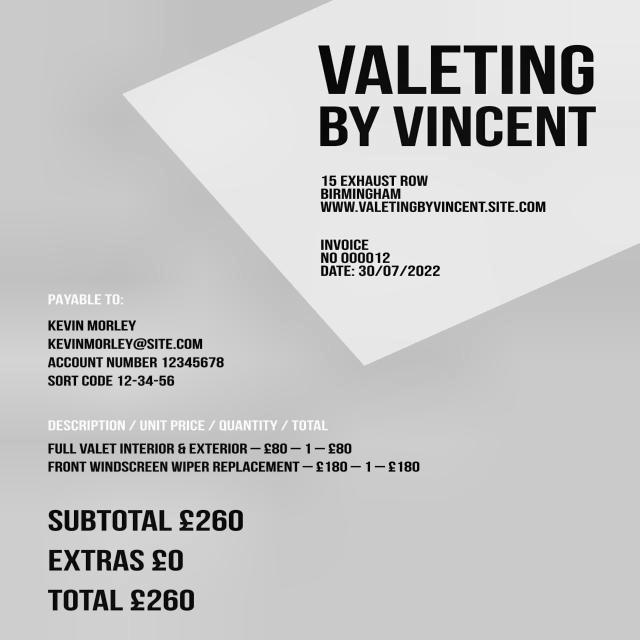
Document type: Invoice